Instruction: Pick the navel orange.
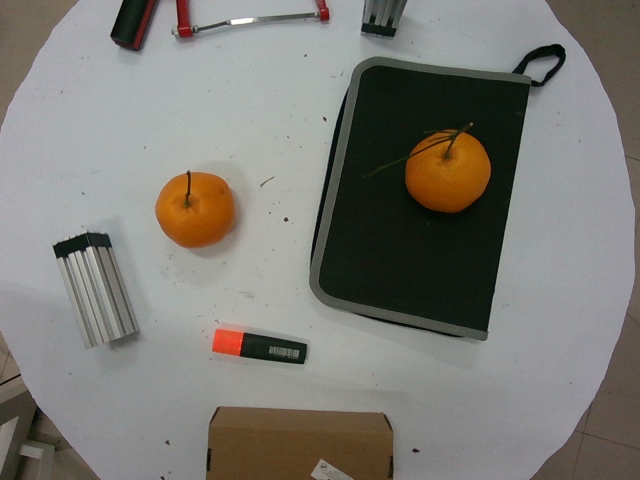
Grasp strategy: vertical